Question: What could the diagnosis suggest?
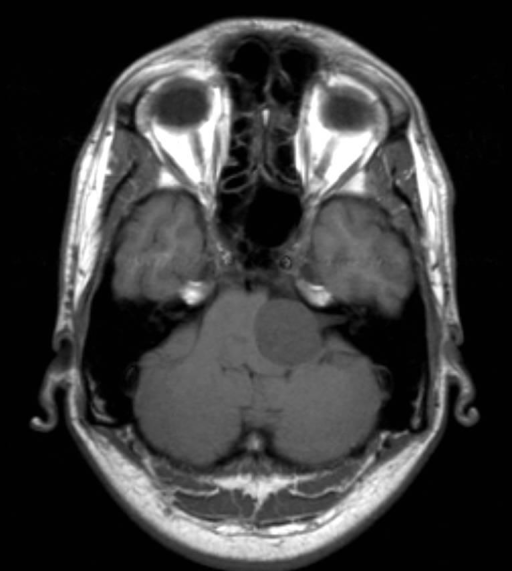
Answer: The possible diagnosis includes Vestibular (Acoustic) Schwannoma
Meningioma.